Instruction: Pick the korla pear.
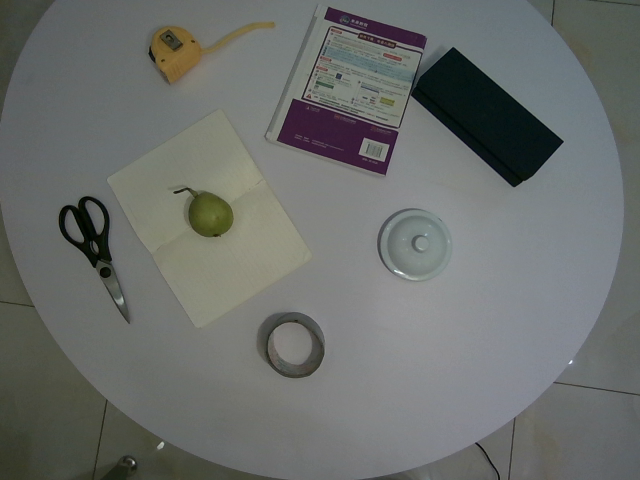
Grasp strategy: vertical